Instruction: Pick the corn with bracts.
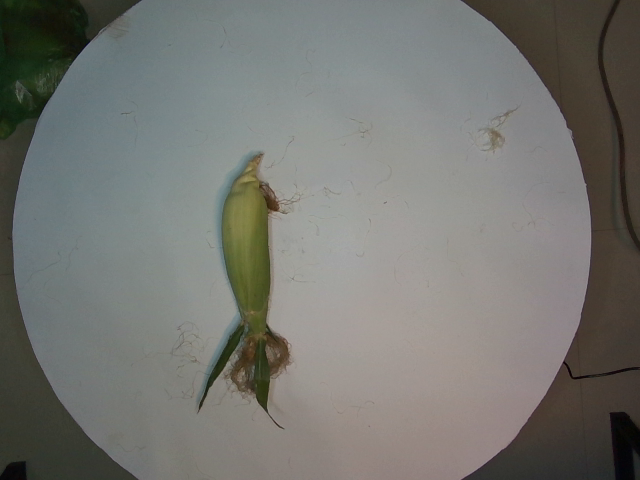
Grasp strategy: vertical